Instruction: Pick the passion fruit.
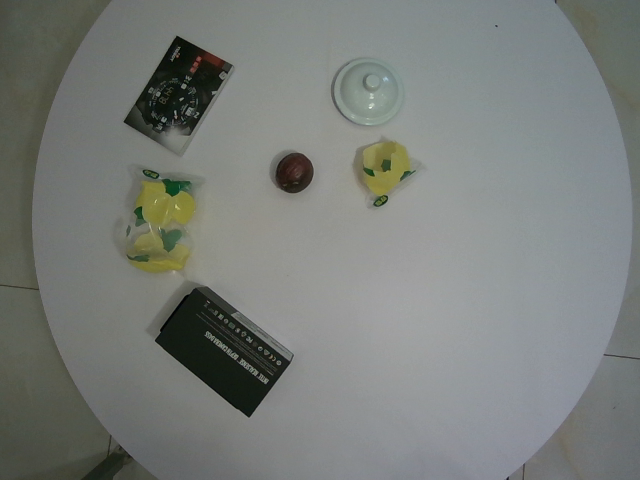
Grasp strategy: vertical